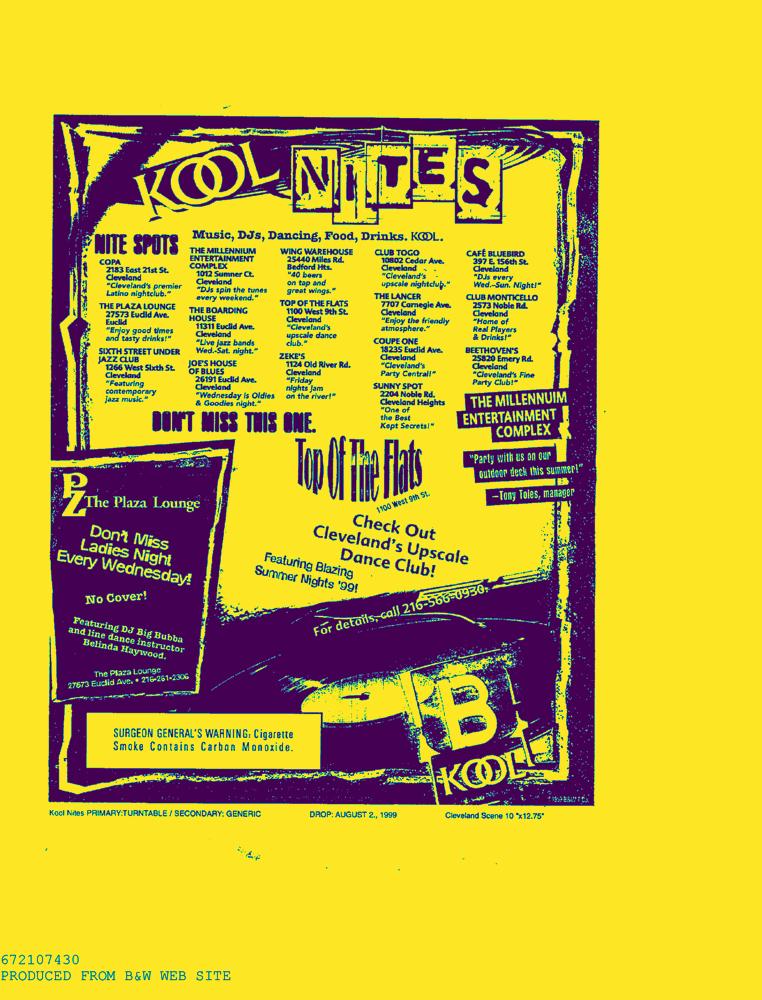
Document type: AD